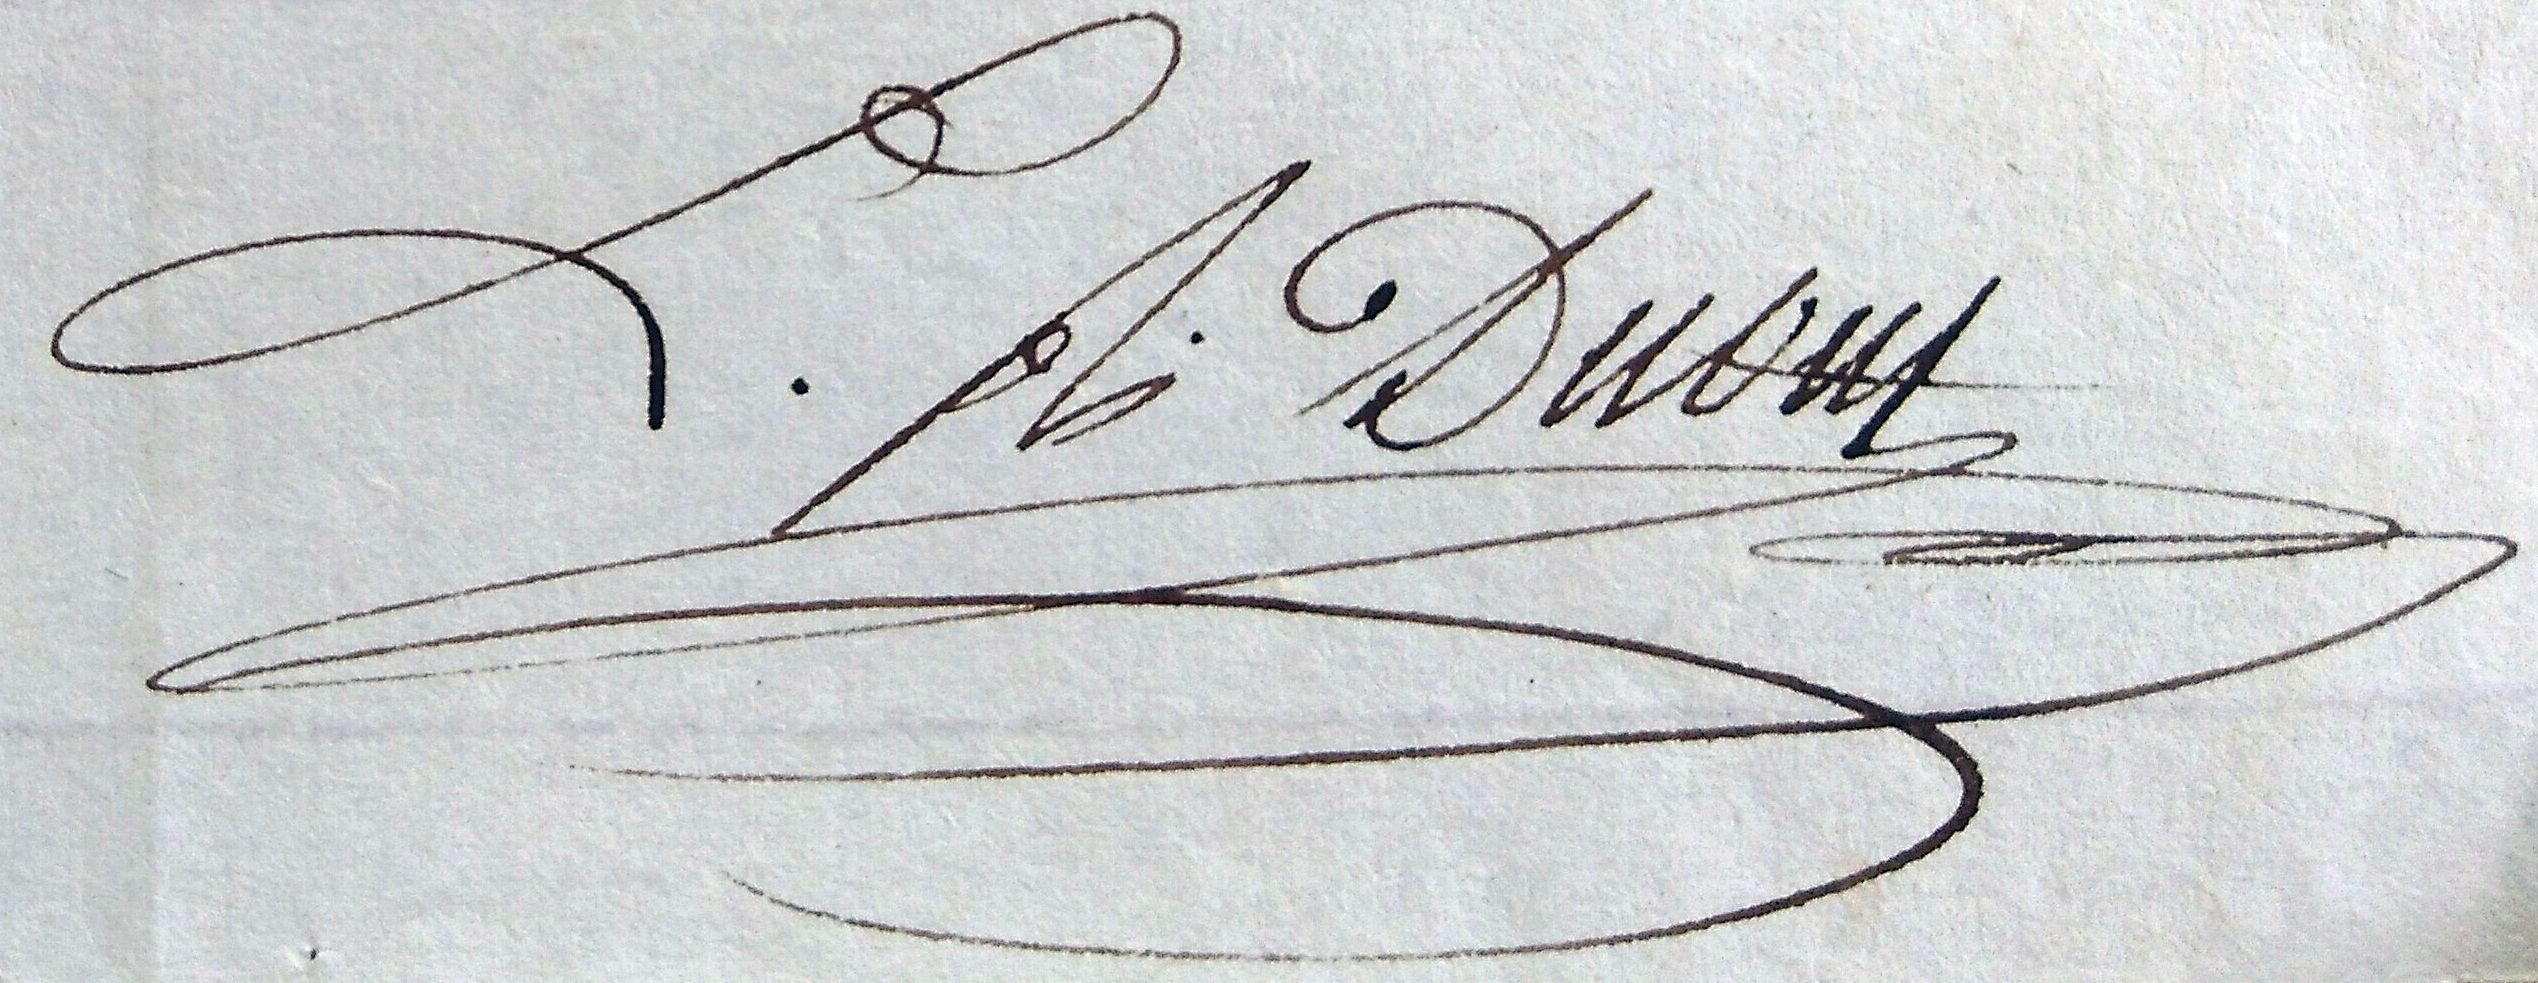
Signature of: louis ambroise dubut